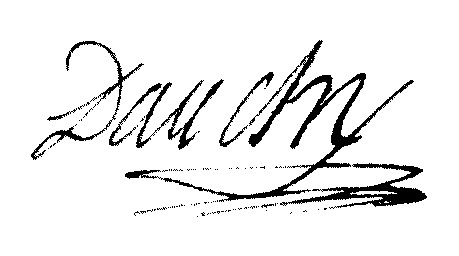
Signature of: luc jacques edouard dauchy